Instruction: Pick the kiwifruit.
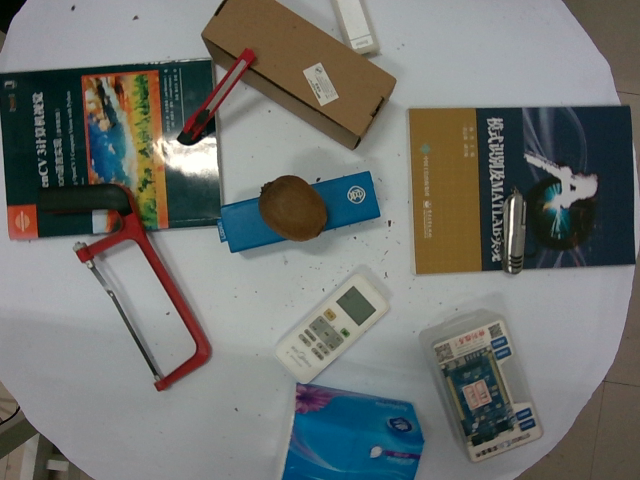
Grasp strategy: vertical